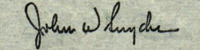
Signature of: john wesley snyder